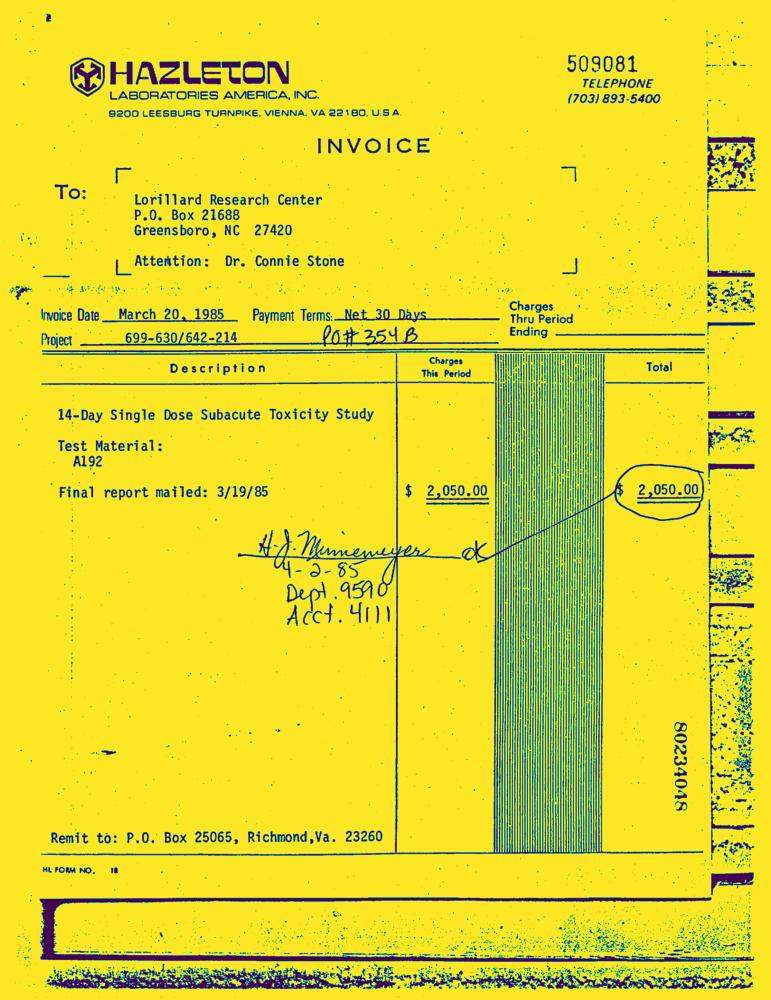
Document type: Invoice-Doc